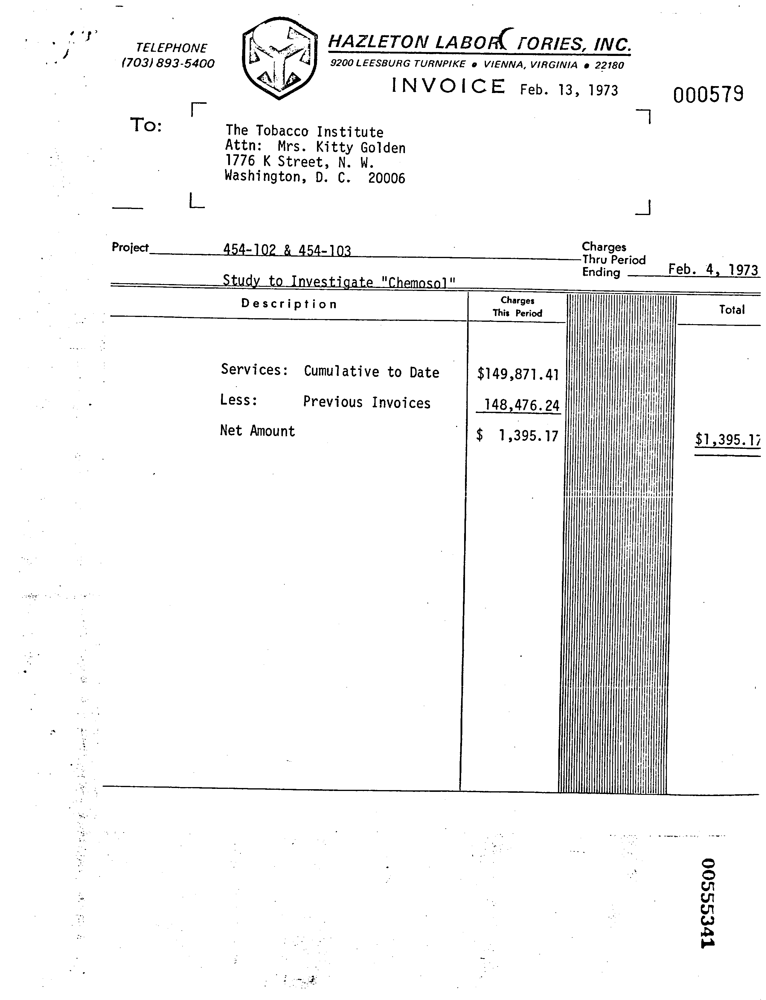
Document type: Invoice